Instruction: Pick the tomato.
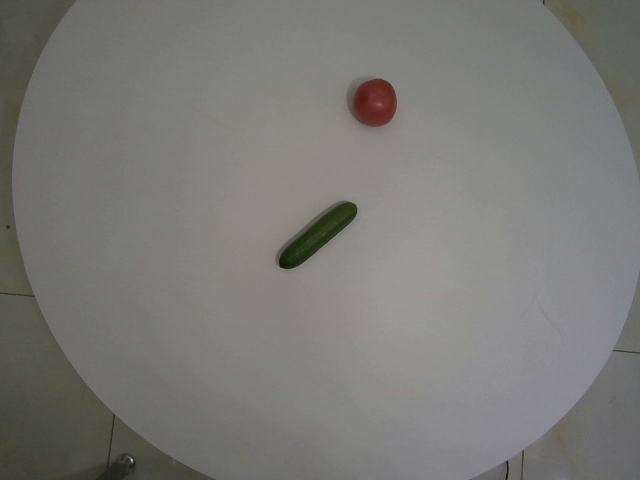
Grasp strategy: vertical